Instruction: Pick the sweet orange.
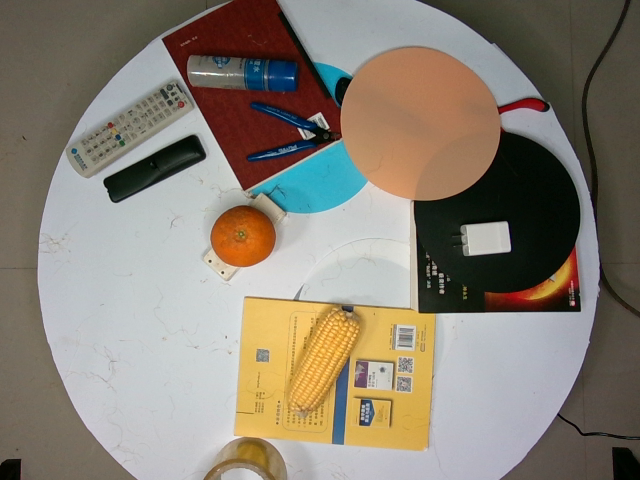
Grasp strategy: vertical